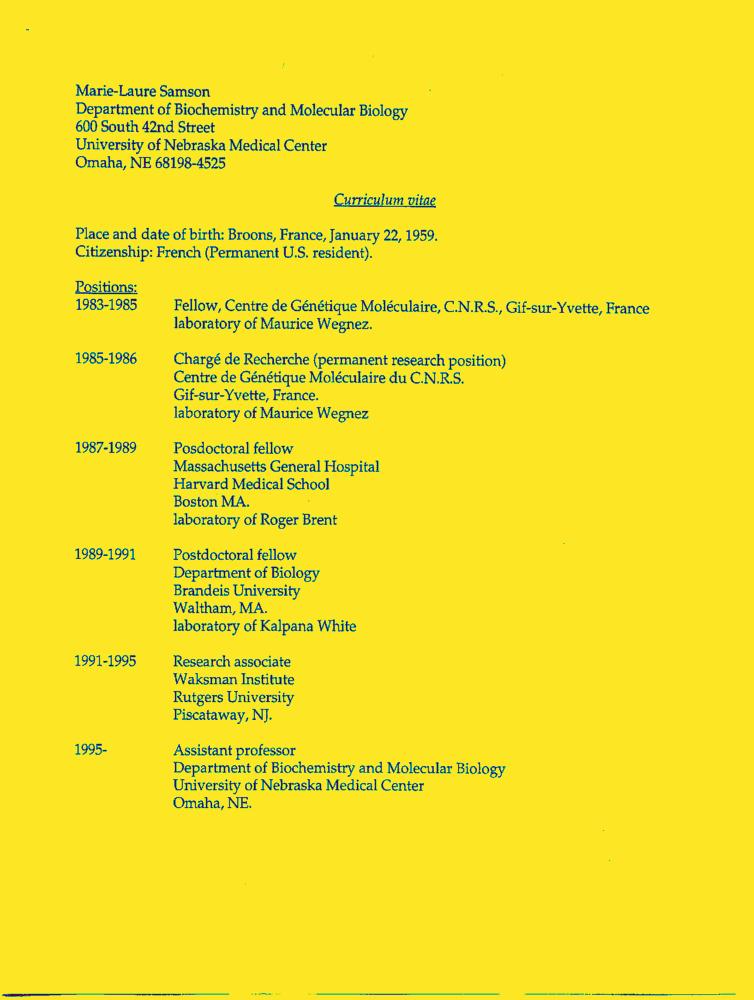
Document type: Resume-Doc